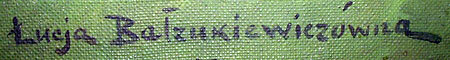
Signature of: łucja bałzukiewicz